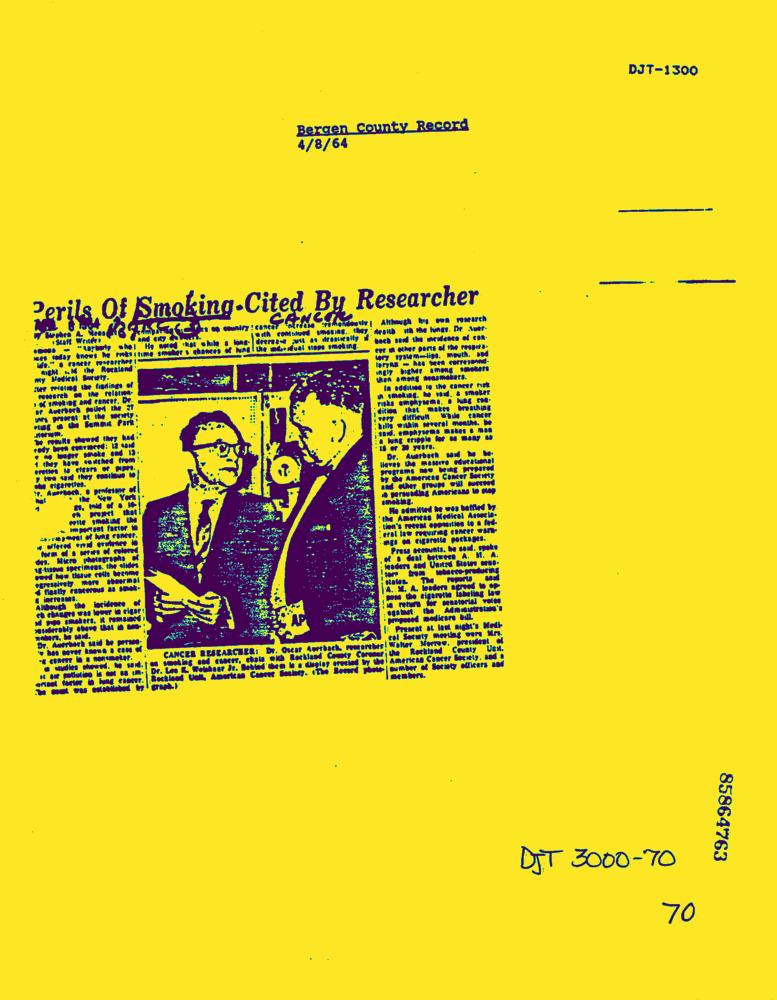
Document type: News-Article